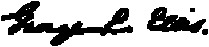
Signature of: george edward ellis